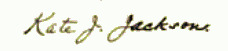
Signature of: katharine johnson jackson